Question: Which state is mentioned in the document?
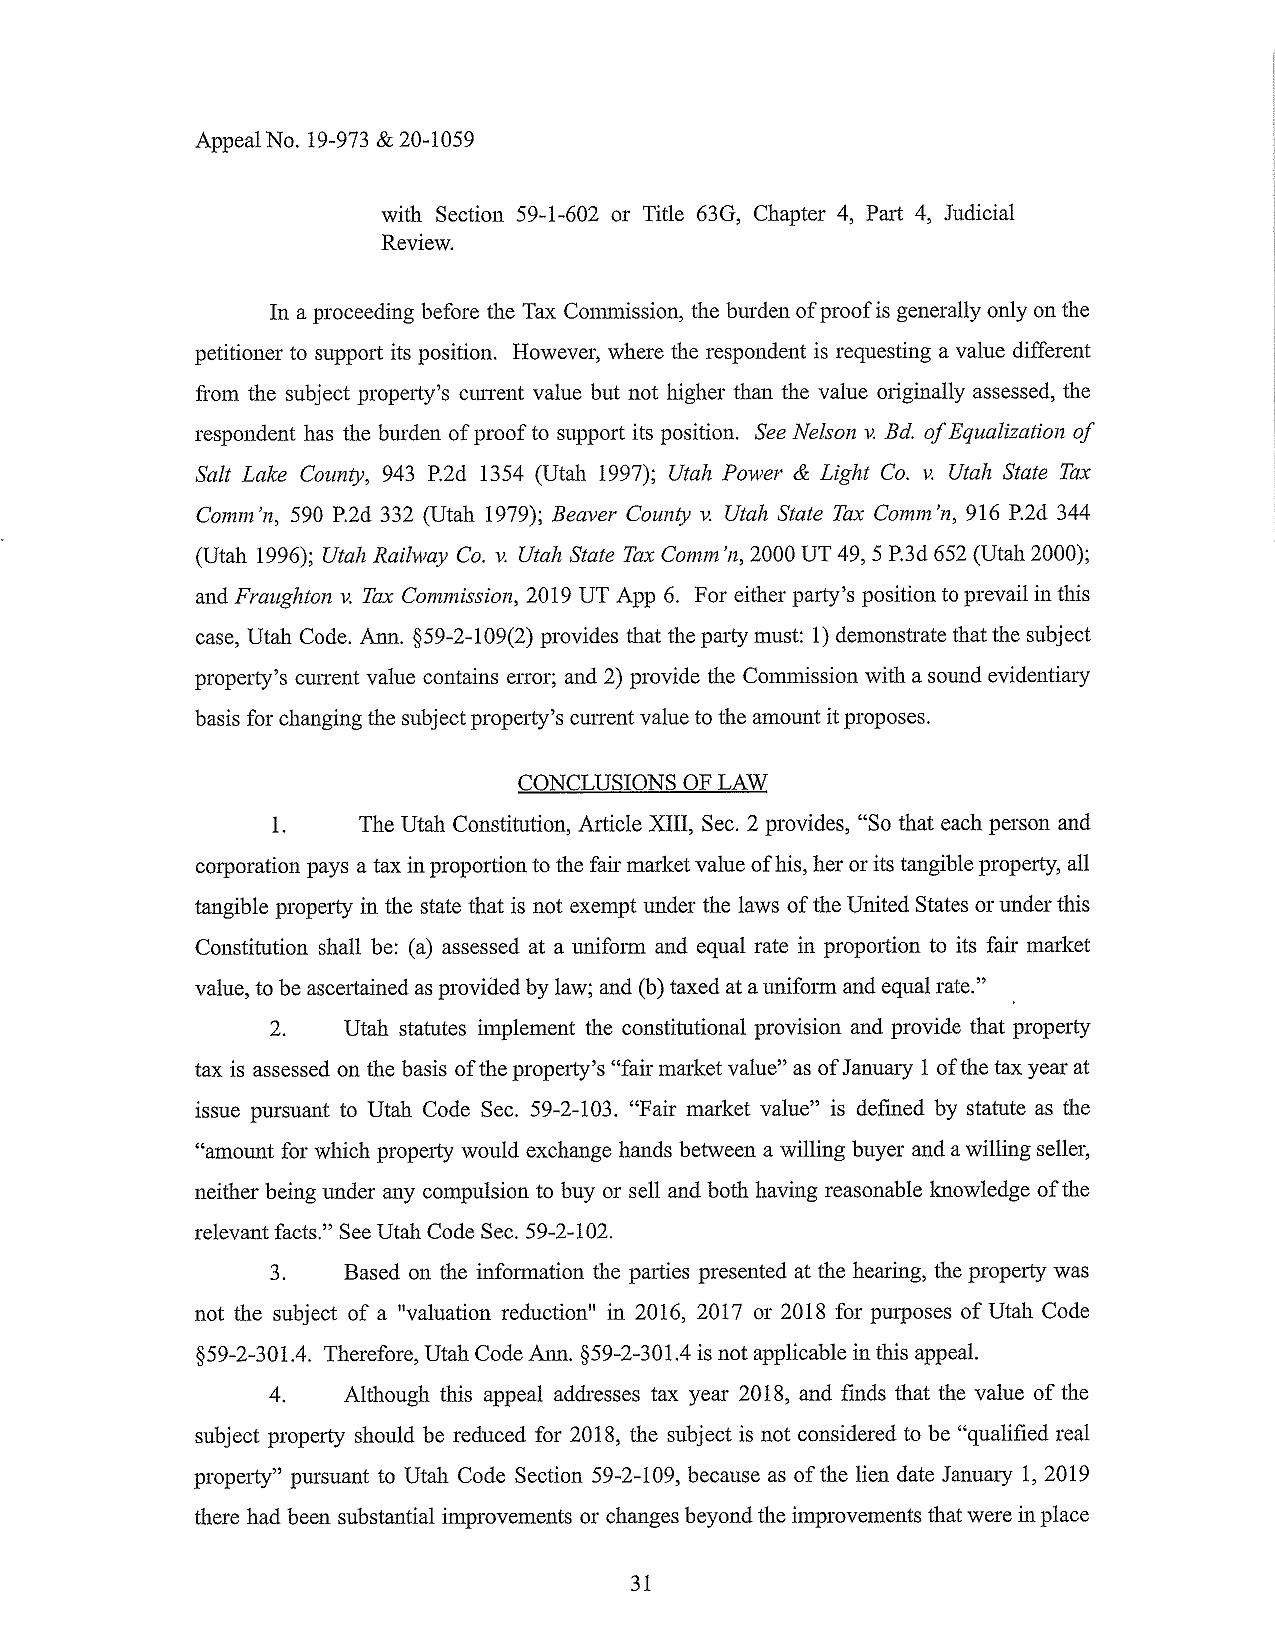
Answer: "Utah"